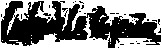
Signature of: anne césar chevalier de la luzerne